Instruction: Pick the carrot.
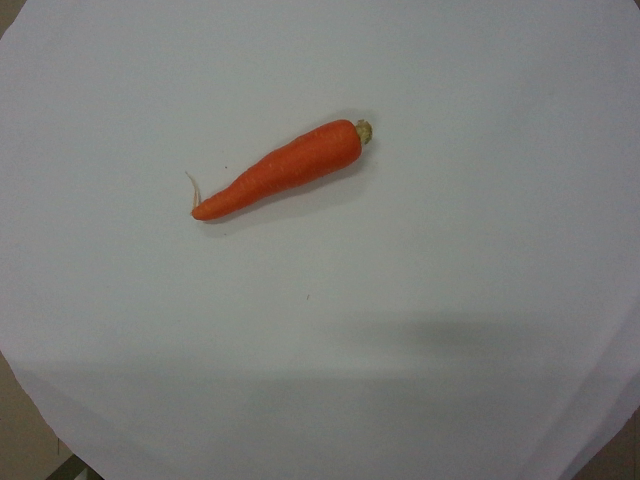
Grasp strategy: vertical